Question: What jurisdiction, city, or county is the document associated with?
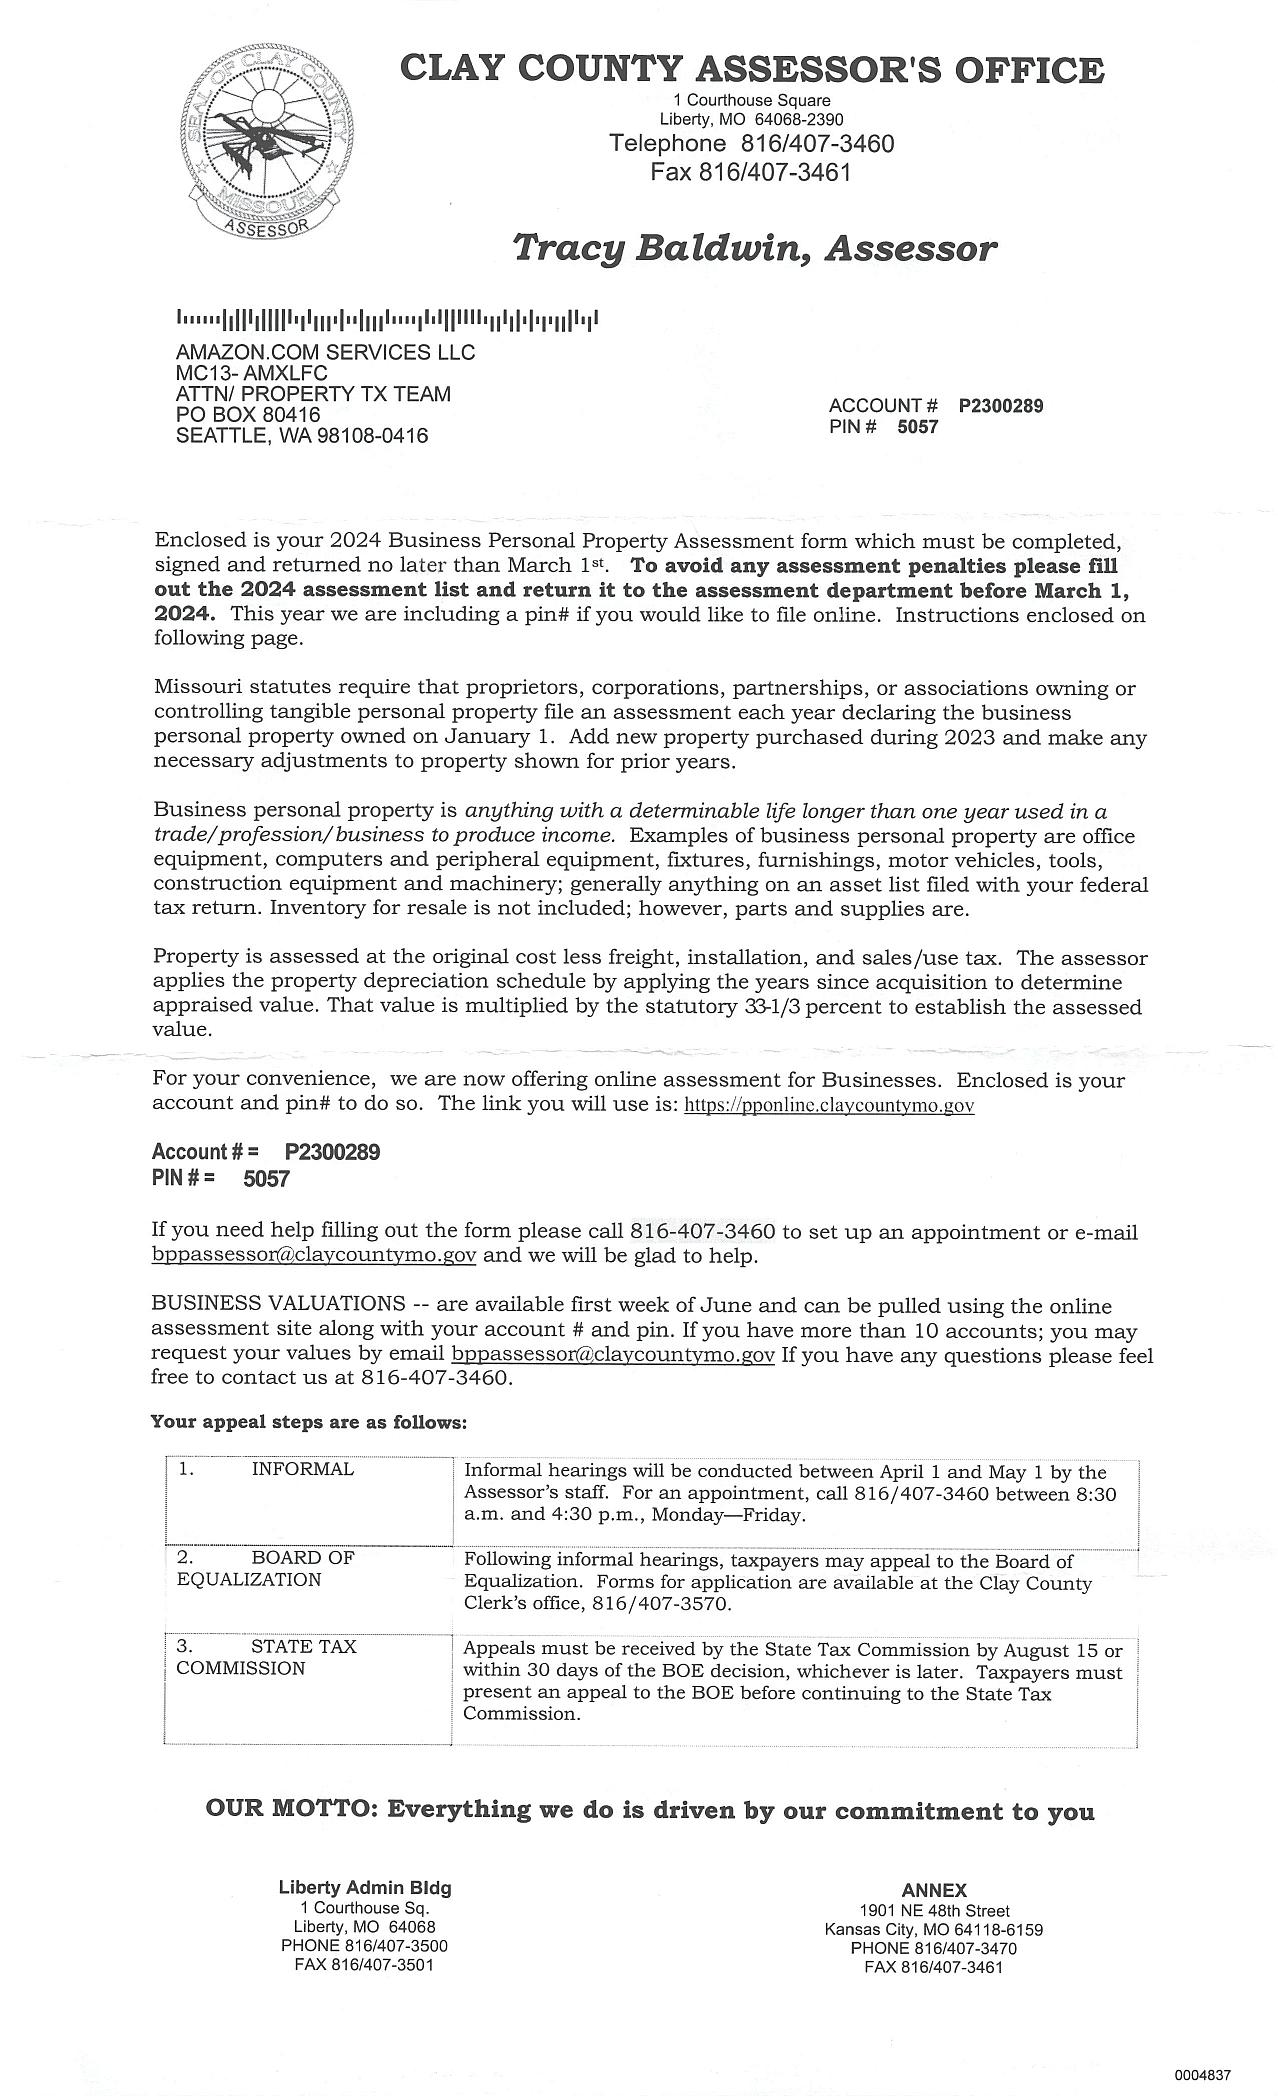
Answer: "Clay County"